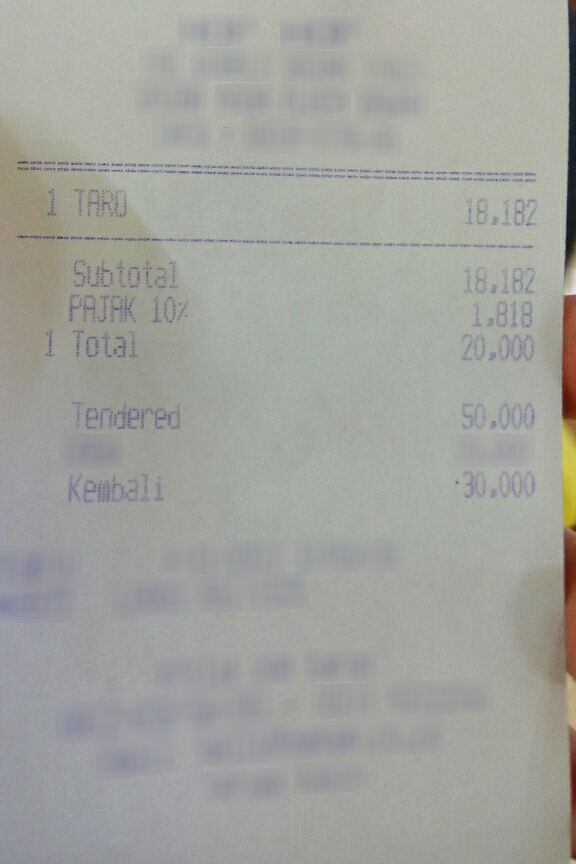
Extraction:
receipt: line_items: name: TARO
price: 18,182
qty: 1
subtotal: 18,182
tax: 1,818
total: 20,000